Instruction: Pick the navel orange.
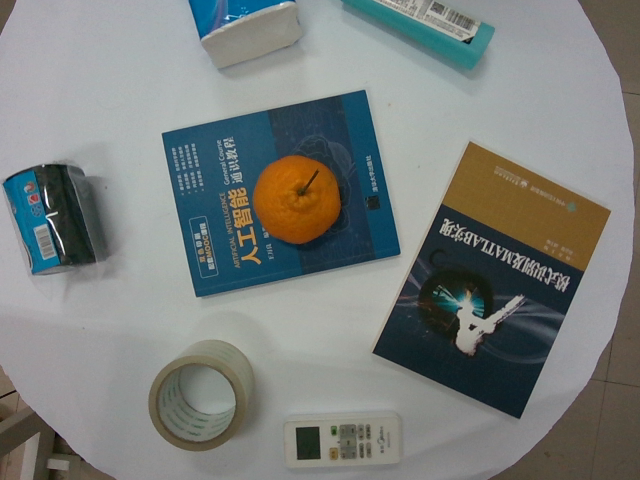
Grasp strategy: vertical